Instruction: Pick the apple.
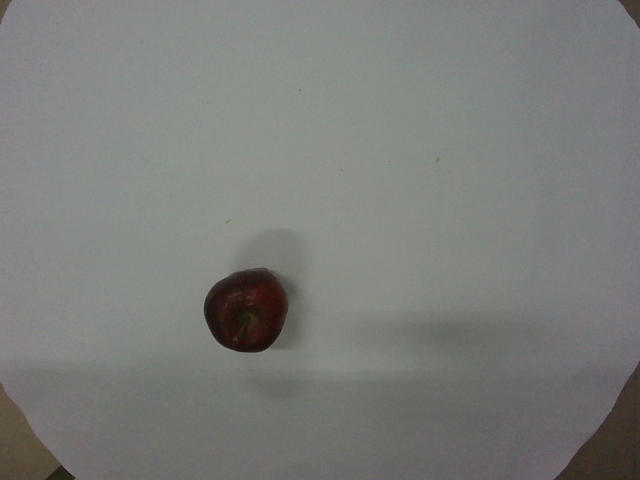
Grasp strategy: vertical